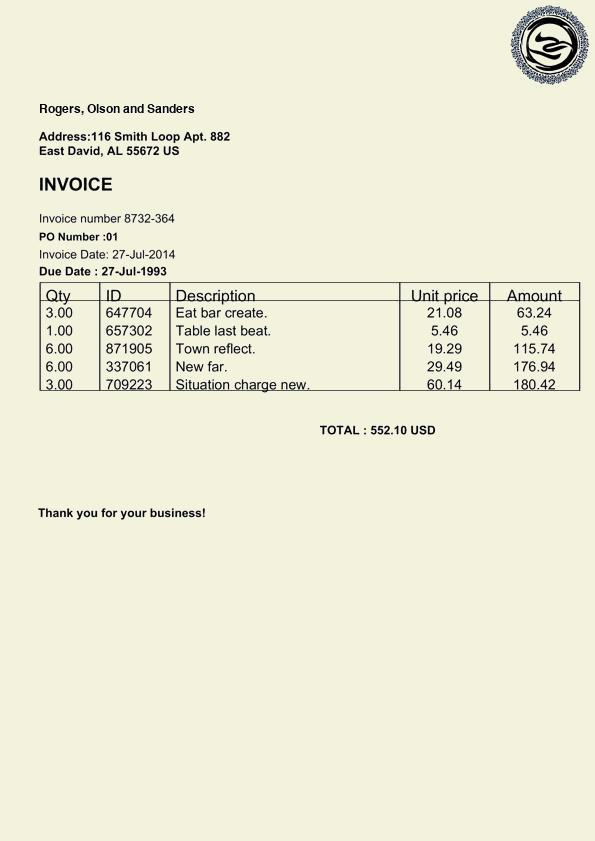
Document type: Invoice